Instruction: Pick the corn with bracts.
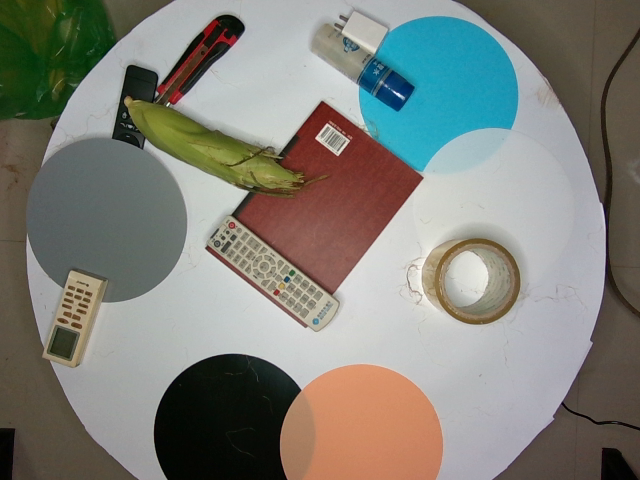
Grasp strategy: vertical